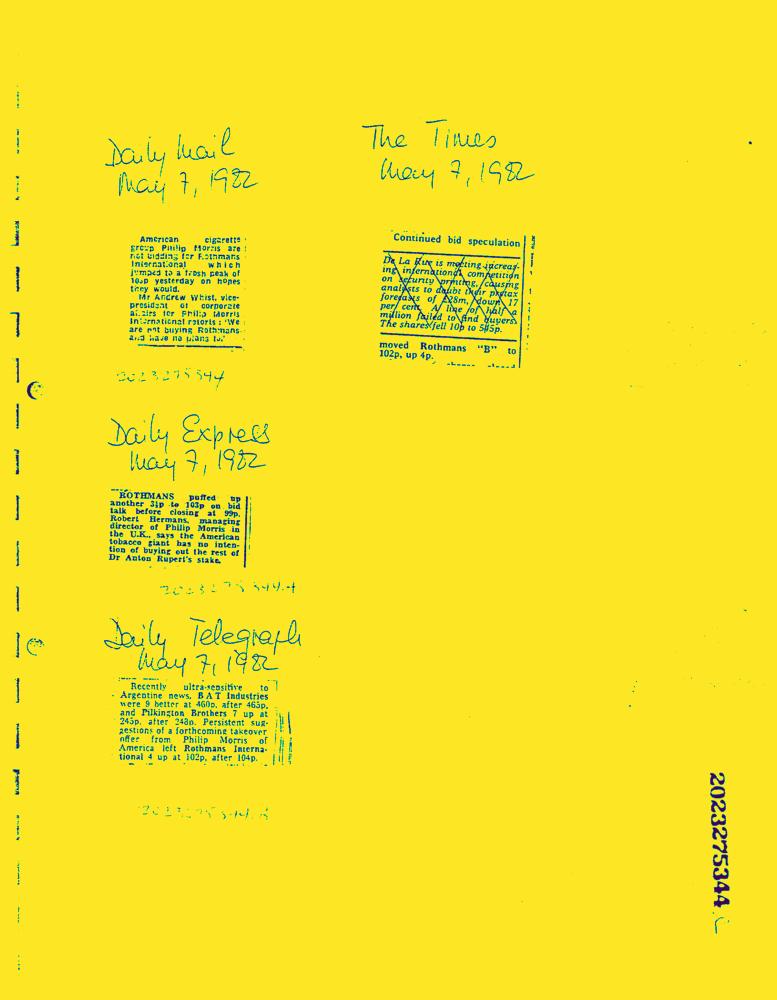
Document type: News-Article